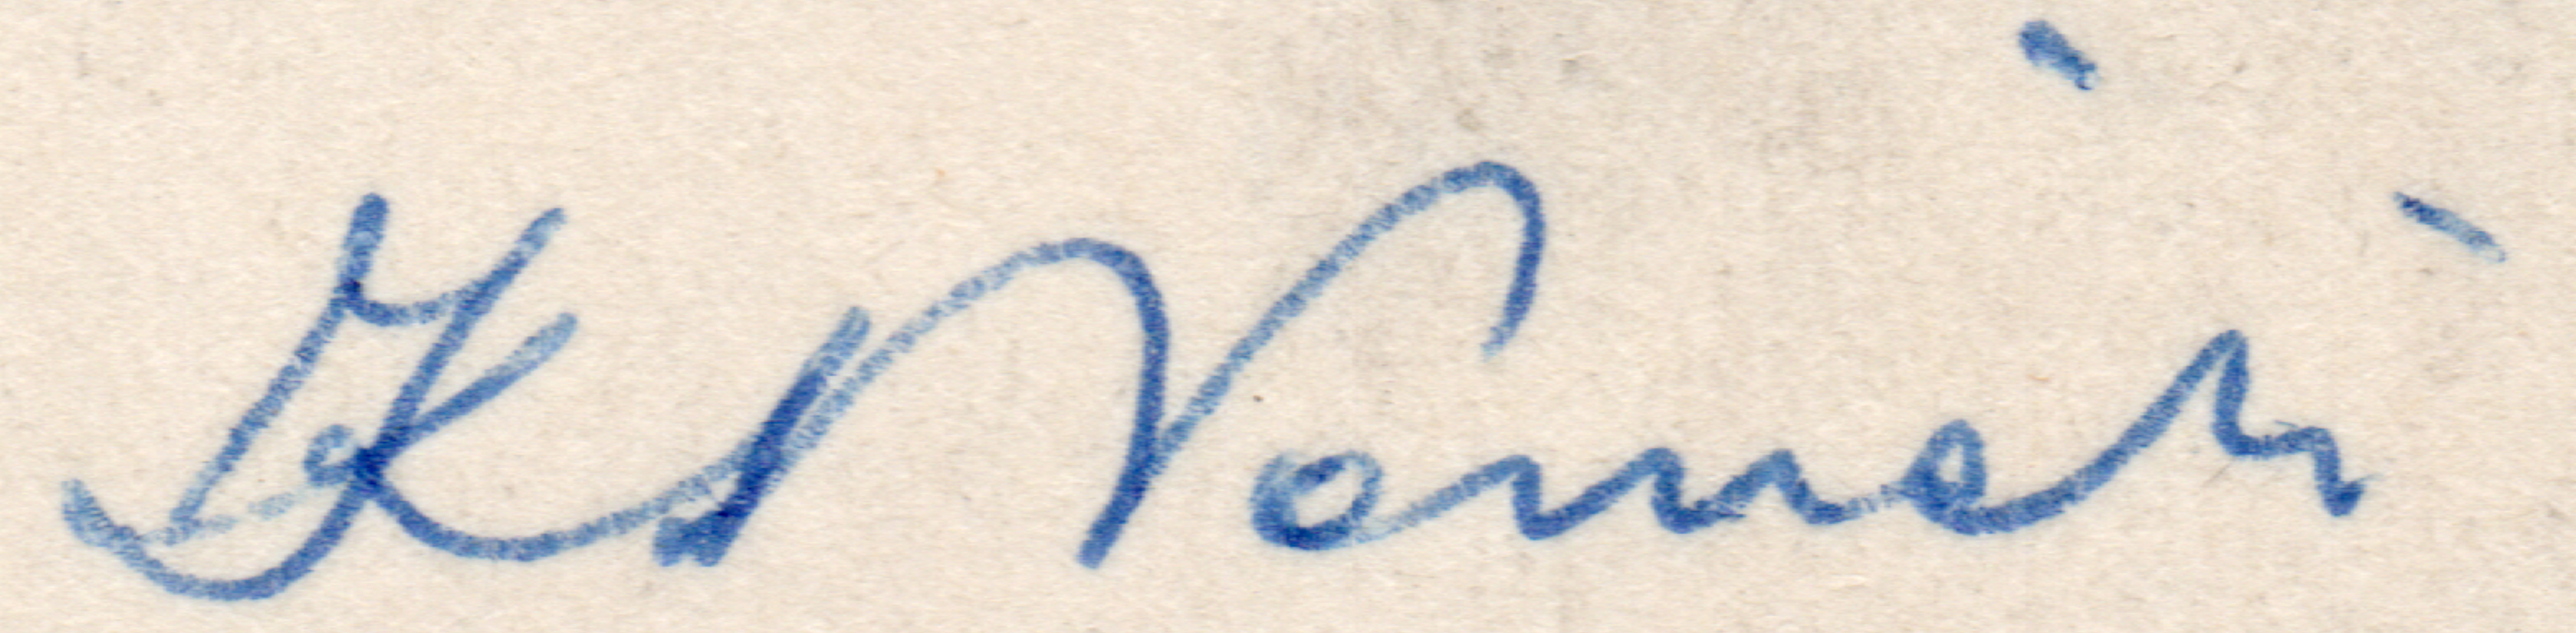
Signature of: kazimierz nowicki